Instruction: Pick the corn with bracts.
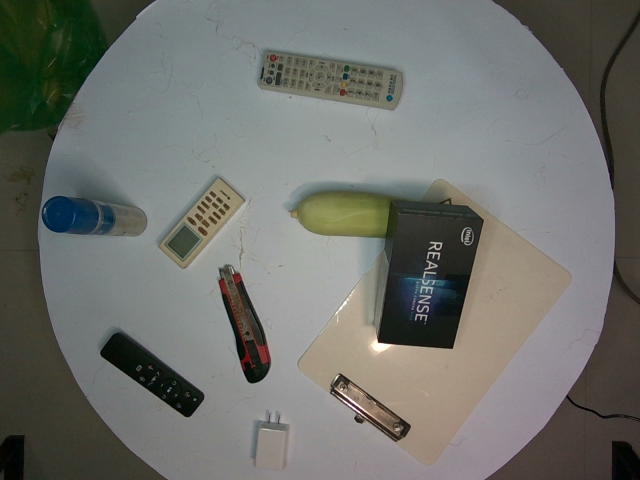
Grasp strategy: vertical